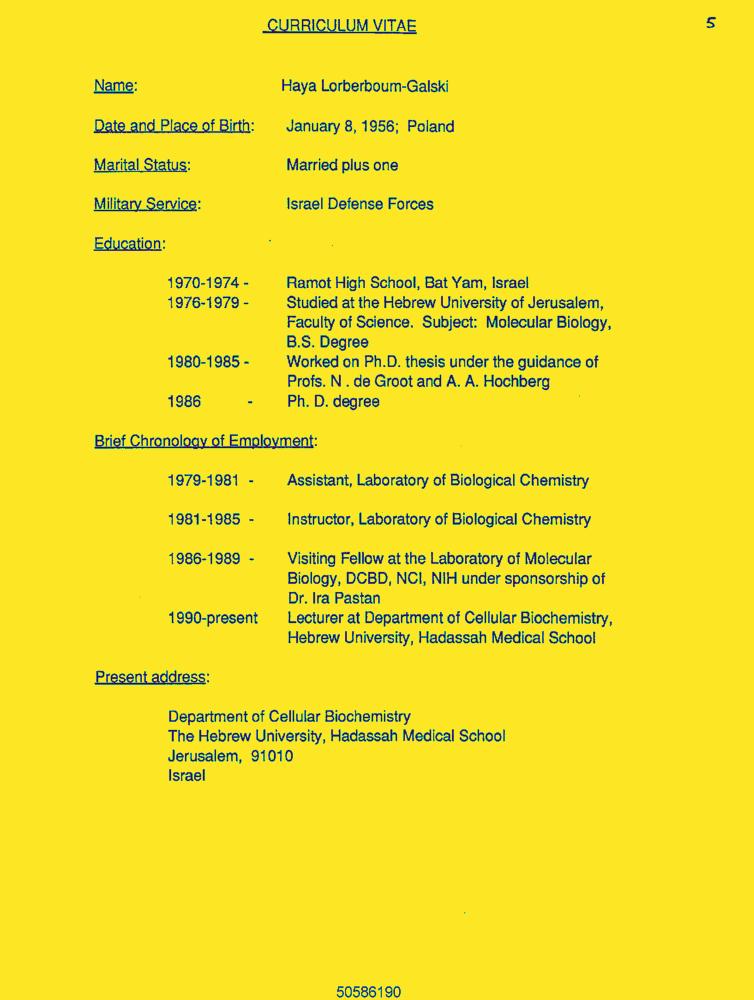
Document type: Resume-Doc